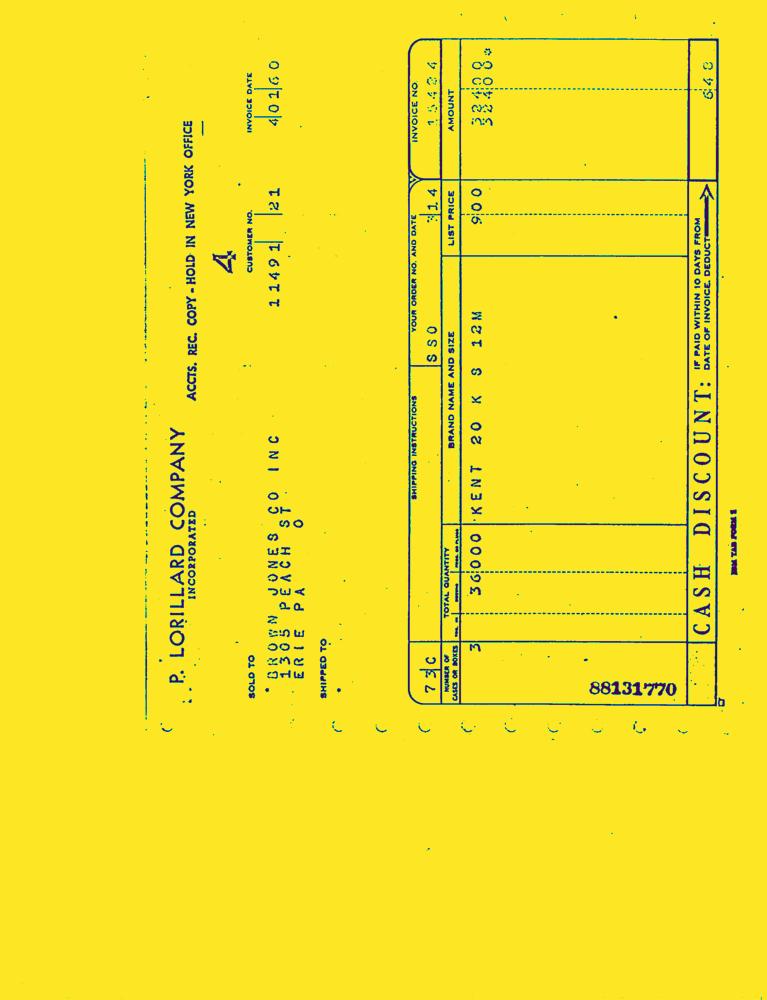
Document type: Invoice-Doc